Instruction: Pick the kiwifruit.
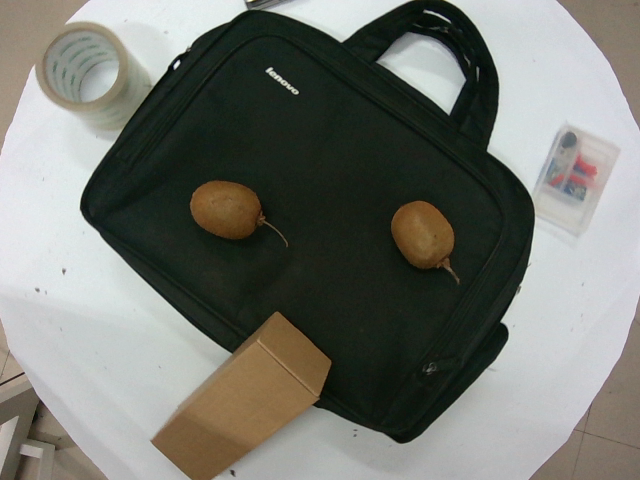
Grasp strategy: vertical